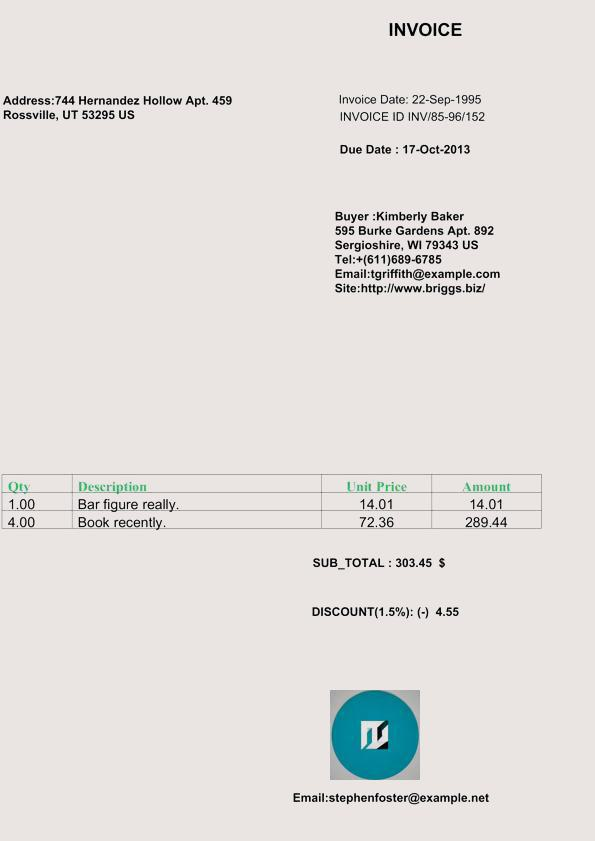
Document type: Invoice